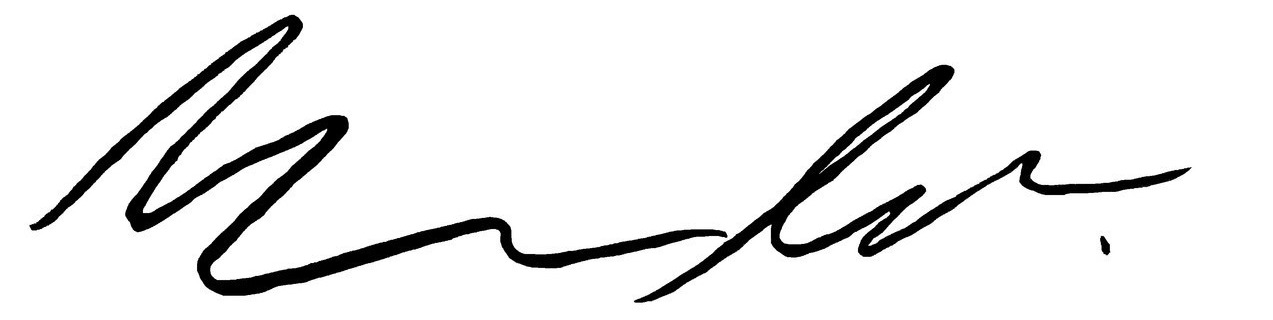
Signature of: michael lieber